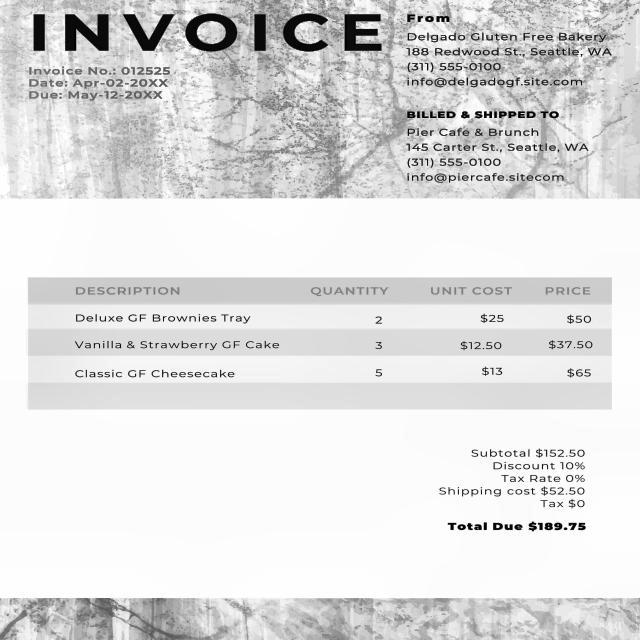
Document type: Invoice